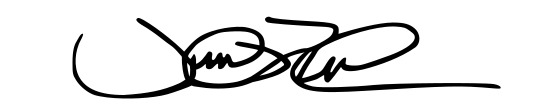
Signature of: justin trudeau